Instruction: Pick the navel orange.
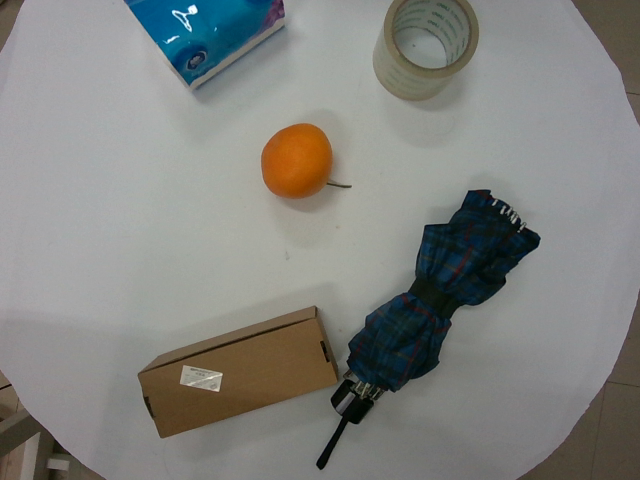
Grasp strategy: vertical